Question: What type of tax is indicated in the document, personal property or real estate?
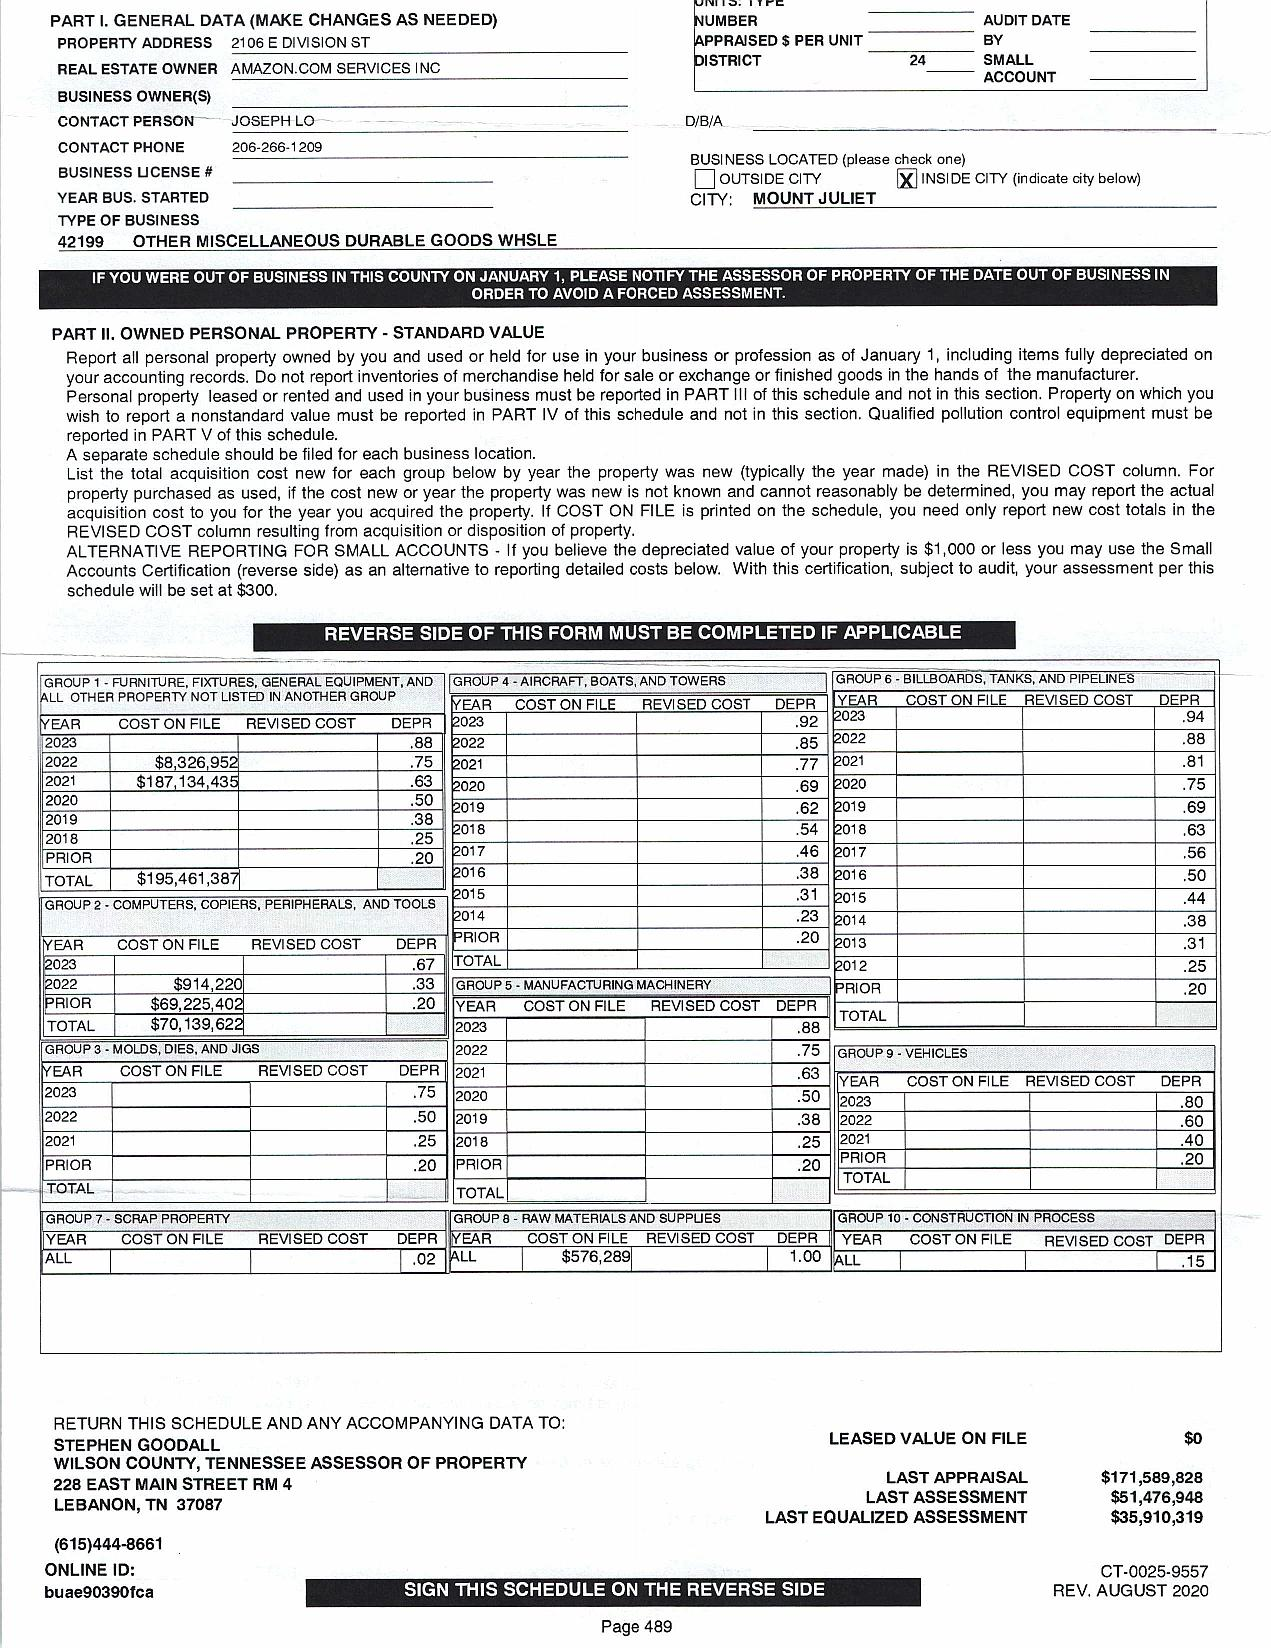
Answer: "PERSONAL PROPERTY"